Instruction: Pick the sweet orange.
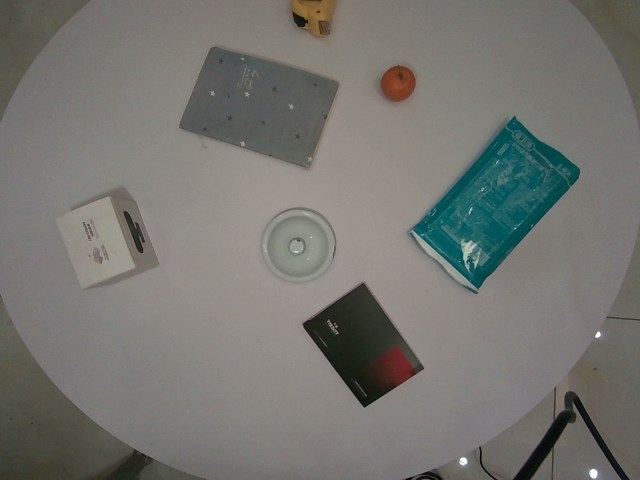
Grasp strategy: vertical